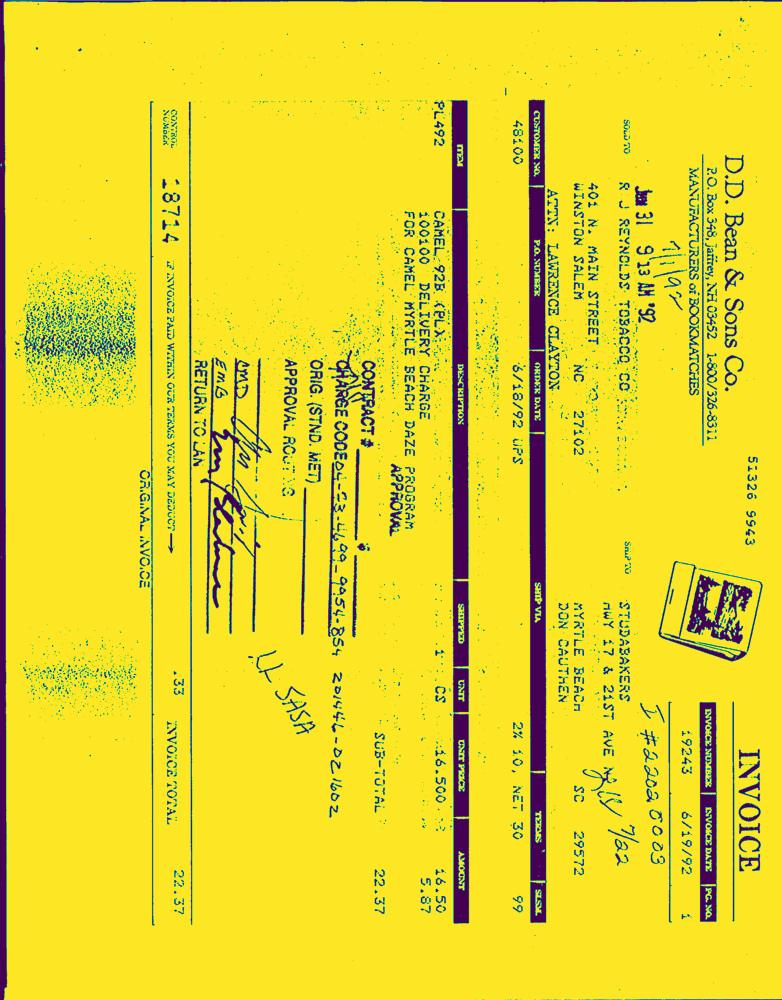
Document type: Invoice-Doc